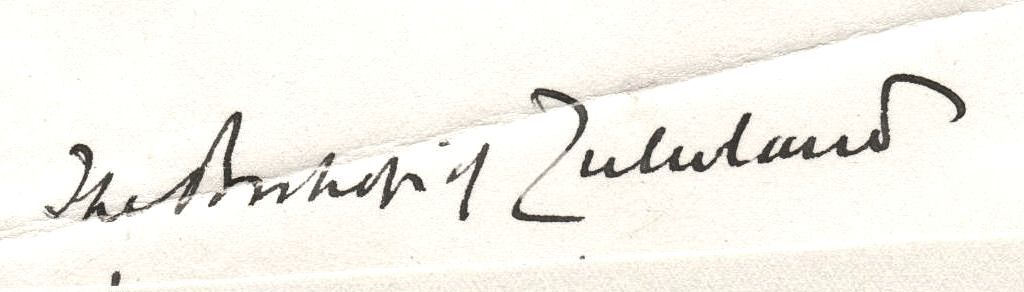
Signature of: wilmot vyvyan